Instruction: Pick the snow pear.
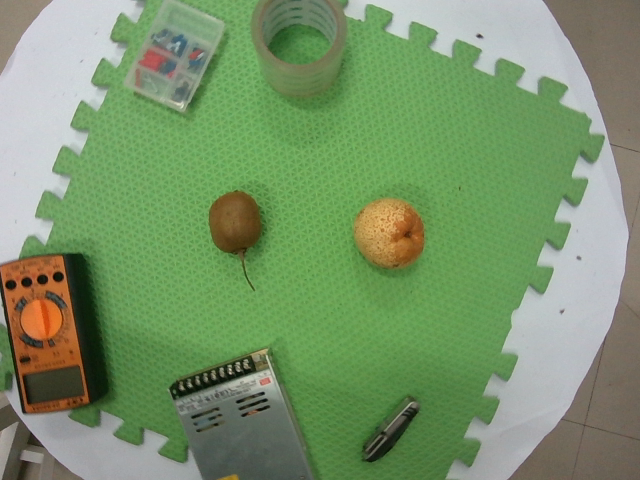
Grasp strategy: vertical